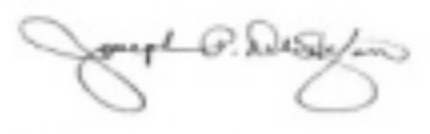
Signature of: joe destefano